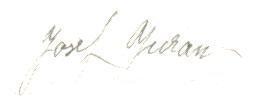
Signature of: josef juran